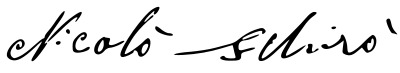
Signature of: nicolo schiro